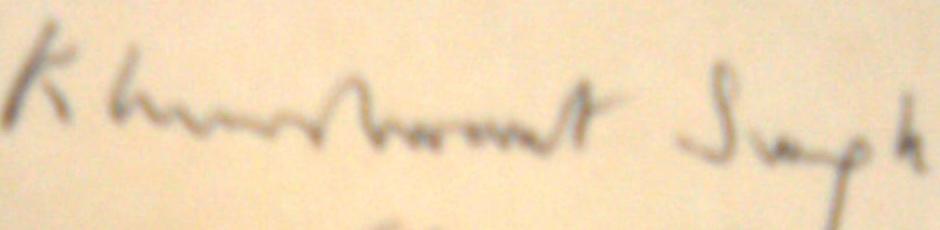
Signature of: khushwant singh